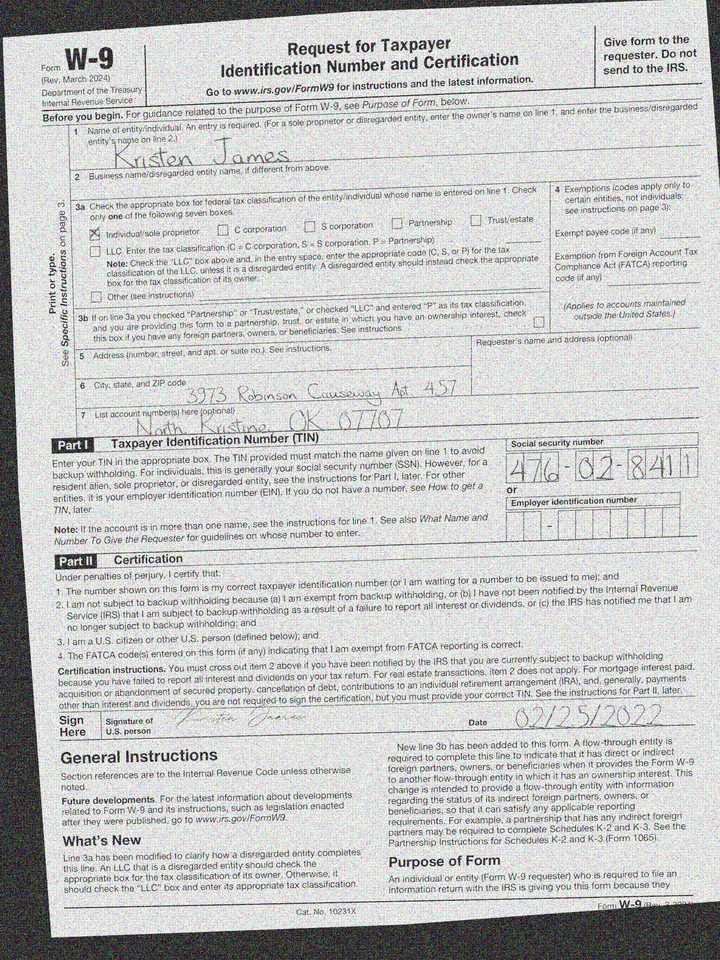
adr1: 3973 Robinson Causeway Apt. 457
adr2: North Kristine, OK 07707
cbx: yes
ssn: 476028411
enm: Kristen James
sdt: 02/25/2022